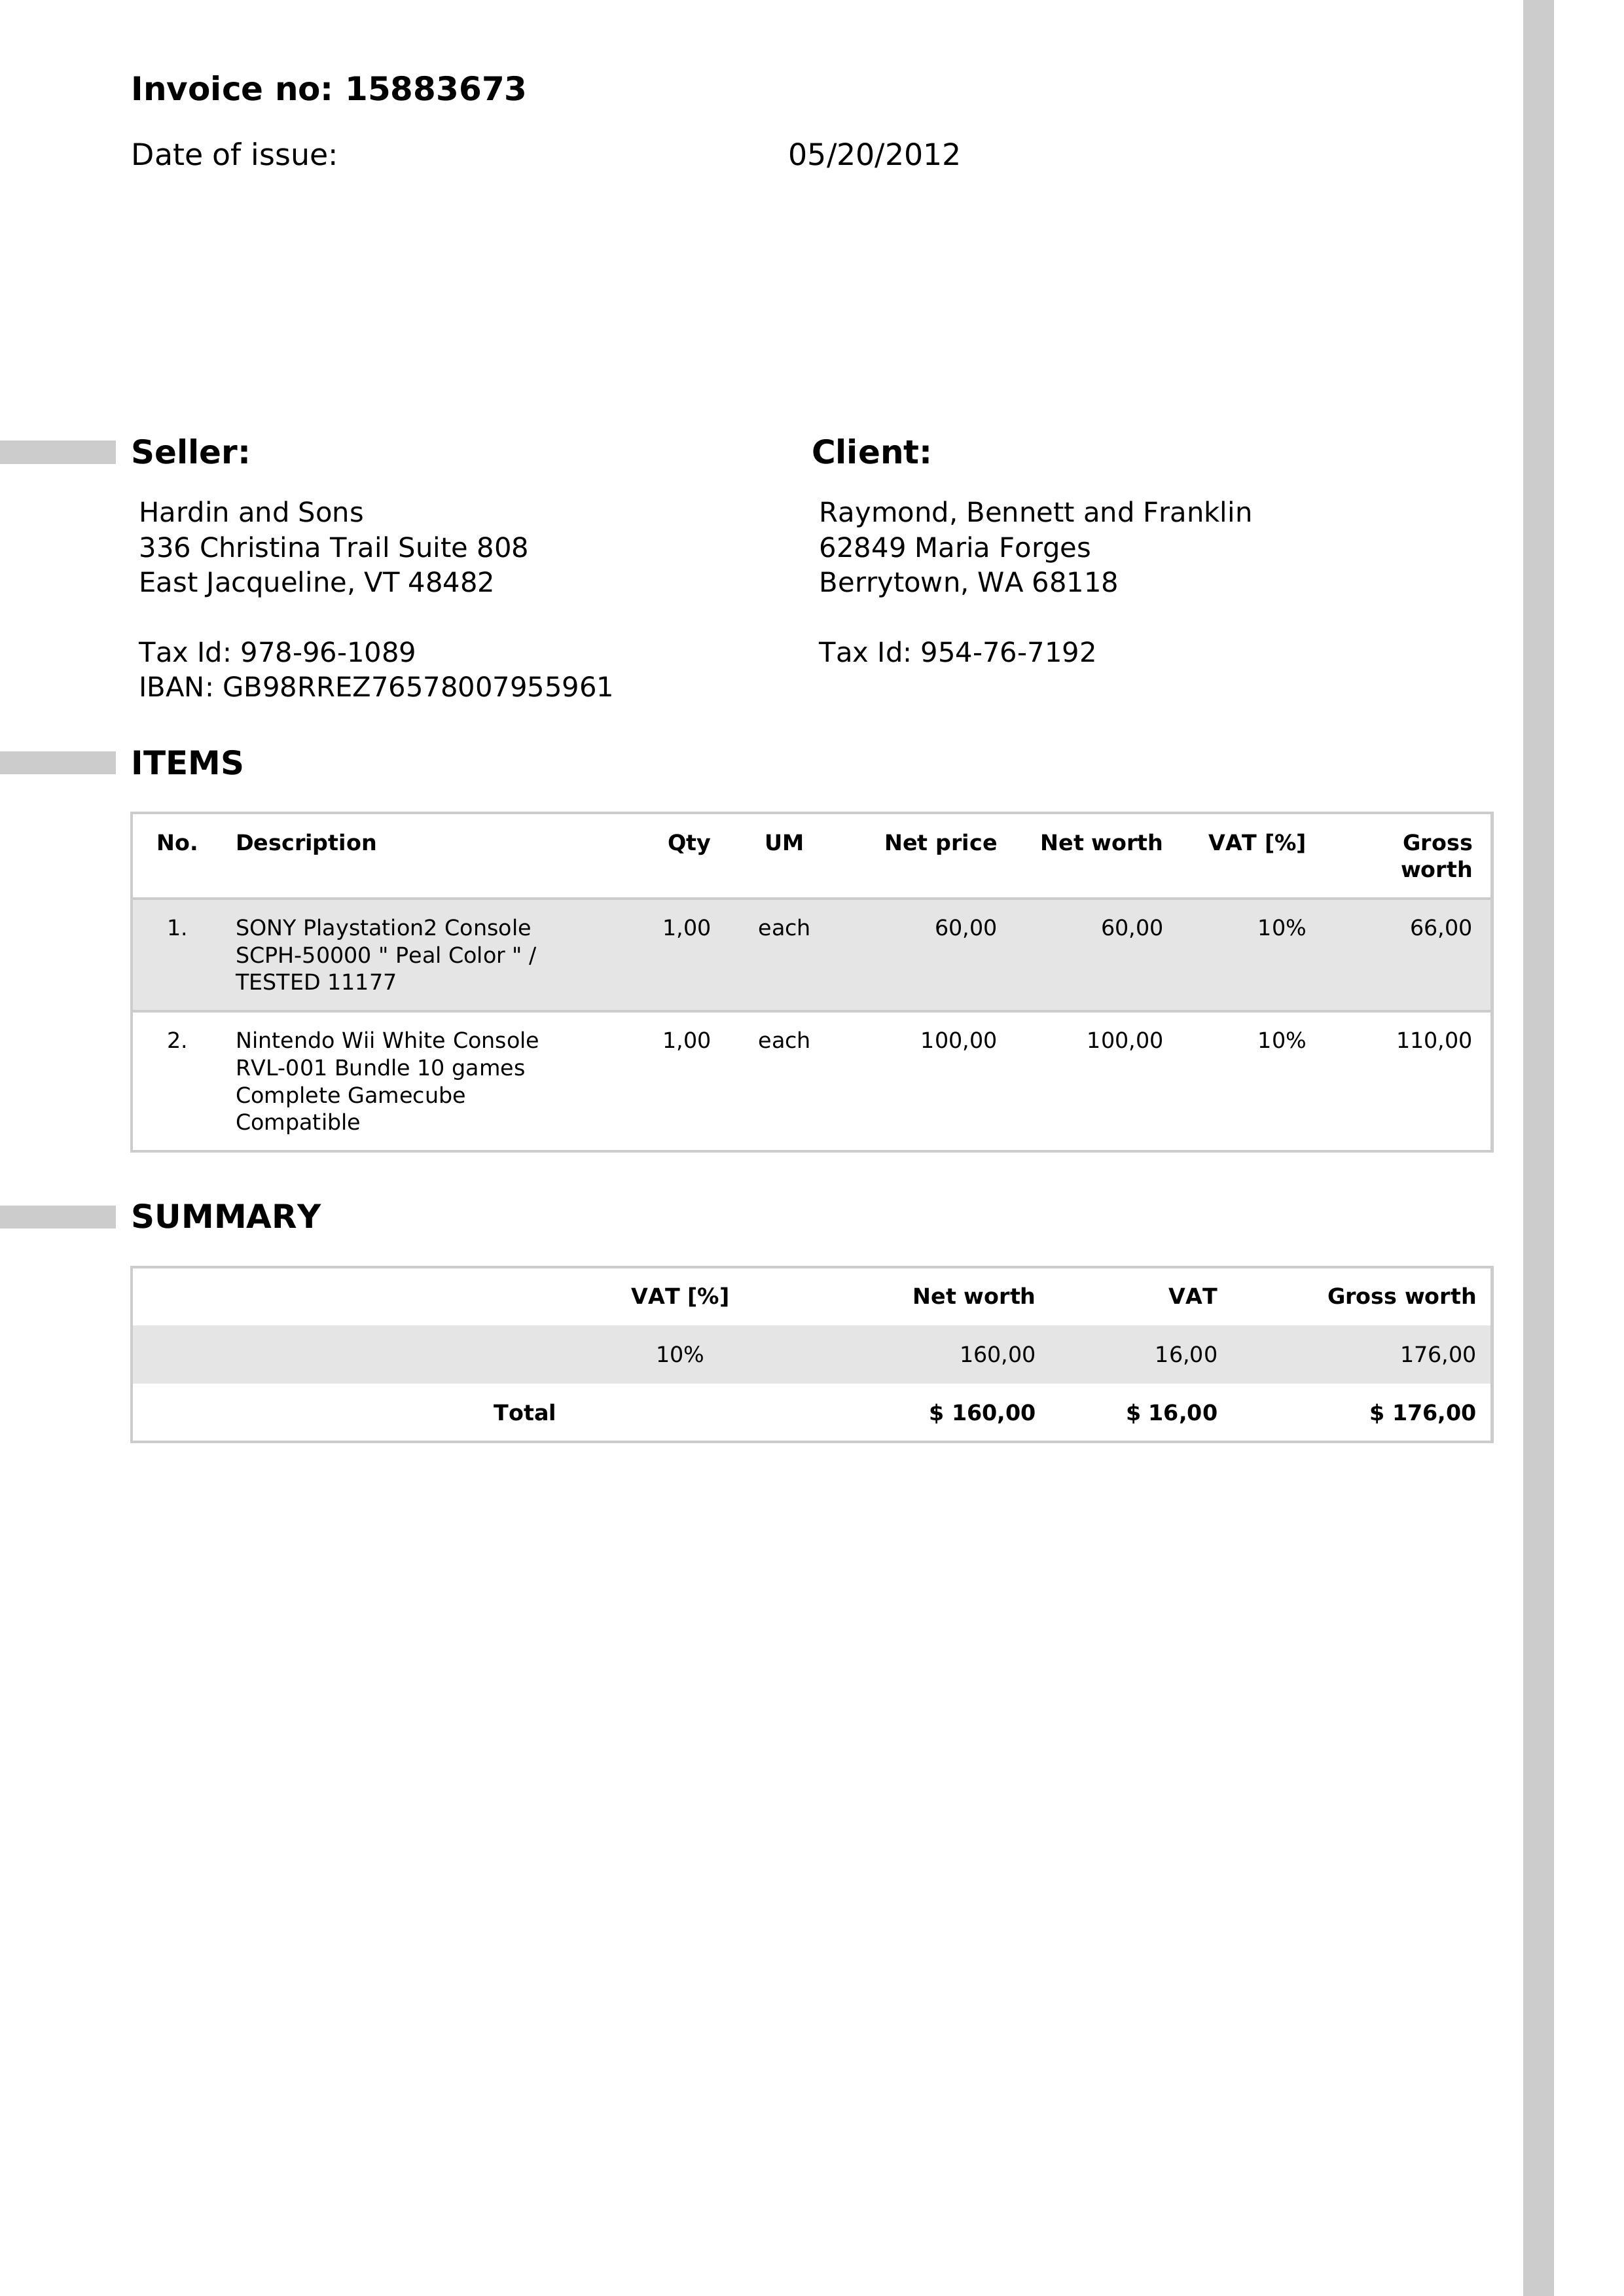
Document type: Invoice